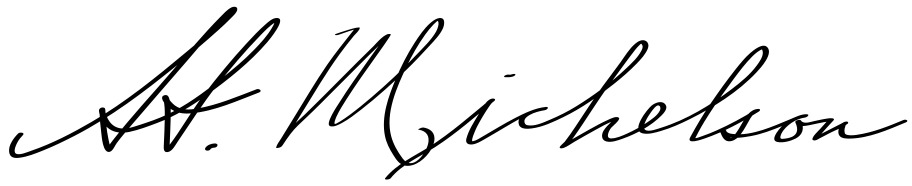
Signature of: albert a michelson